Question: What jurisdiction, city, or county is the document associated with?
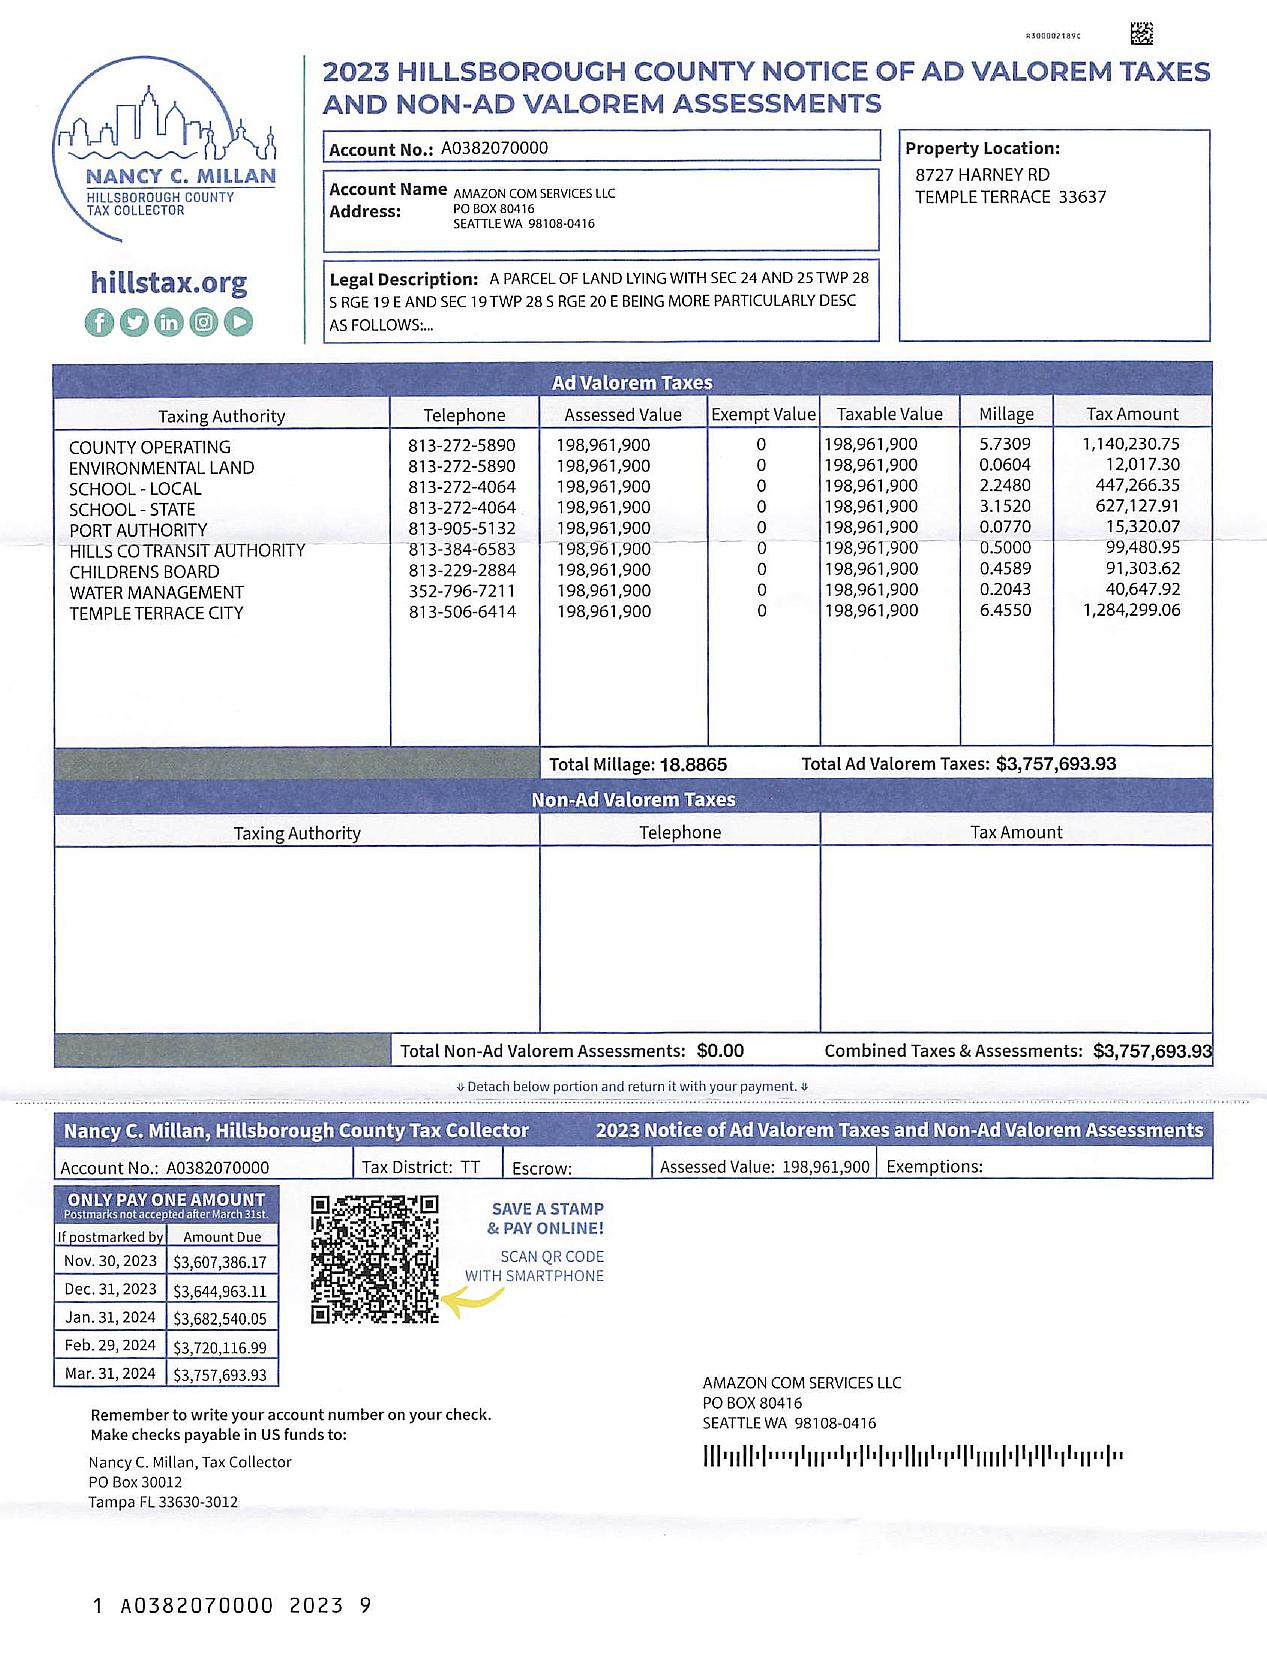
Answer: "Hillsborough County"